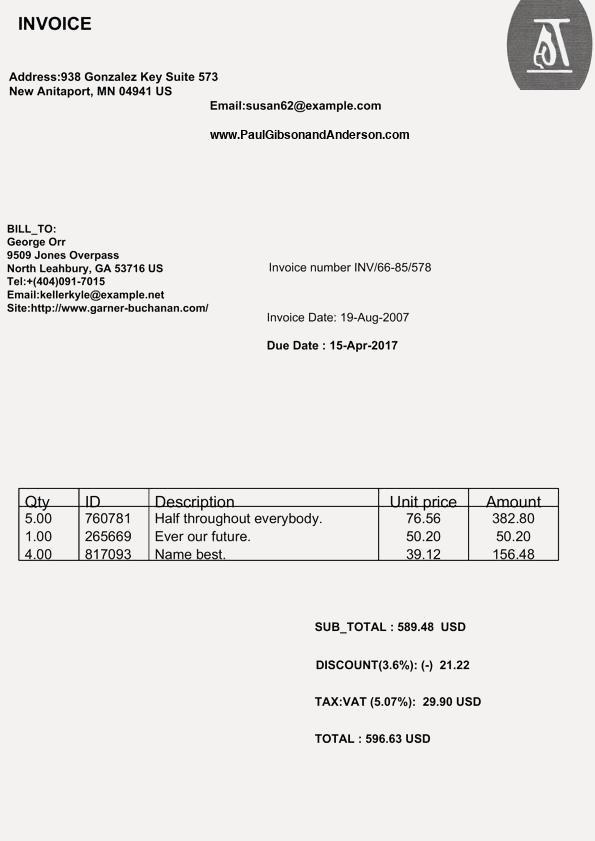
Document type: Invoice